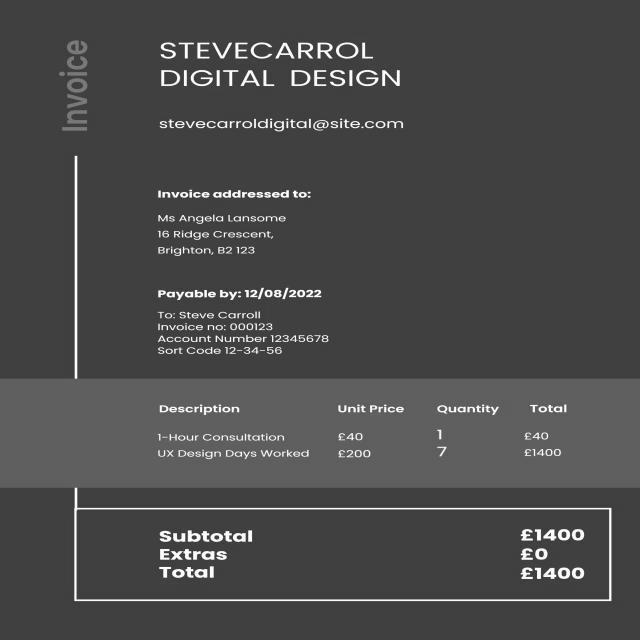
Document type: Invoice